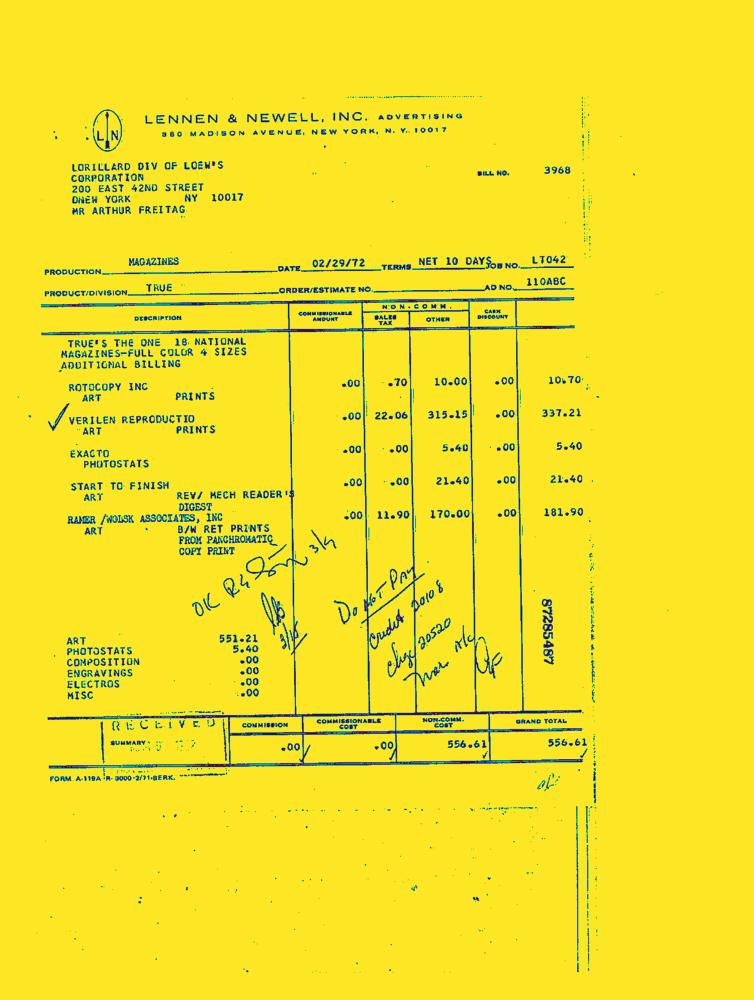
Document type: Invoice-Doc